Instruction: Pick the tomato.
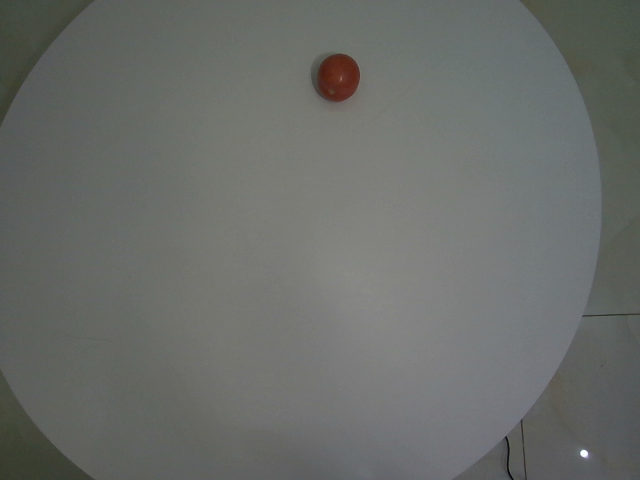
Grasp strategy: vertical